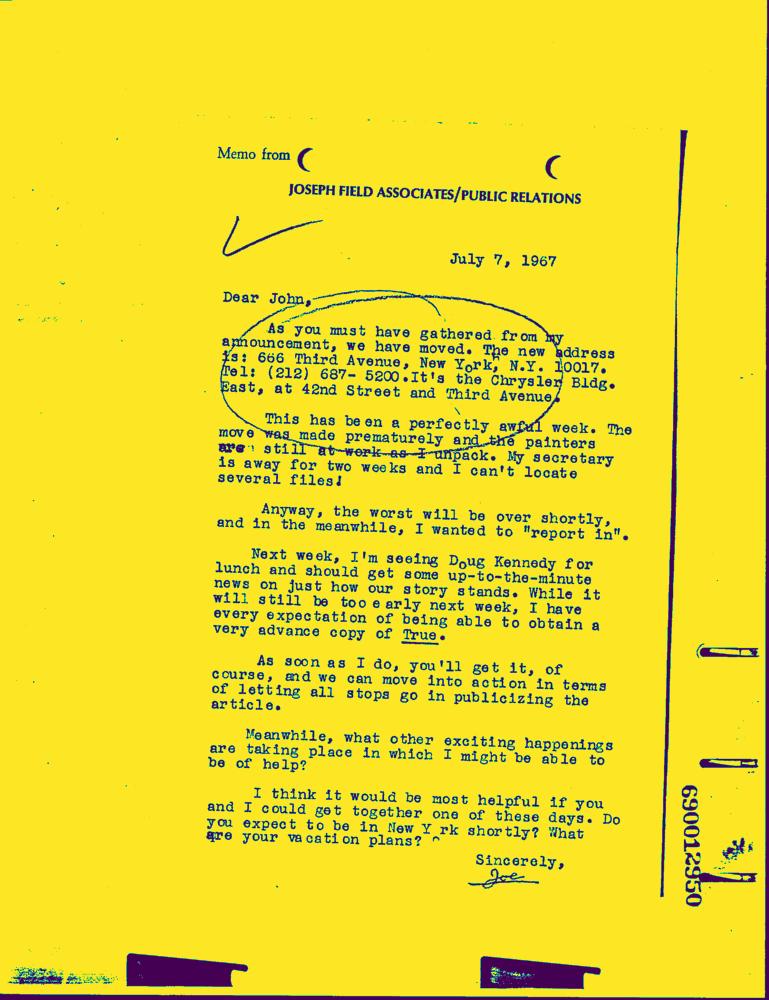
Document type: Letter-Doc